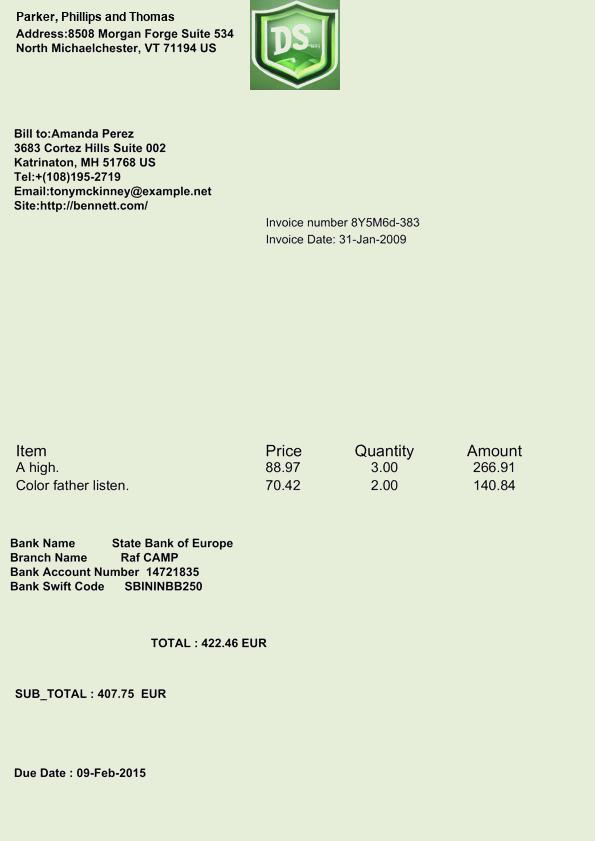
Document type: Invoice